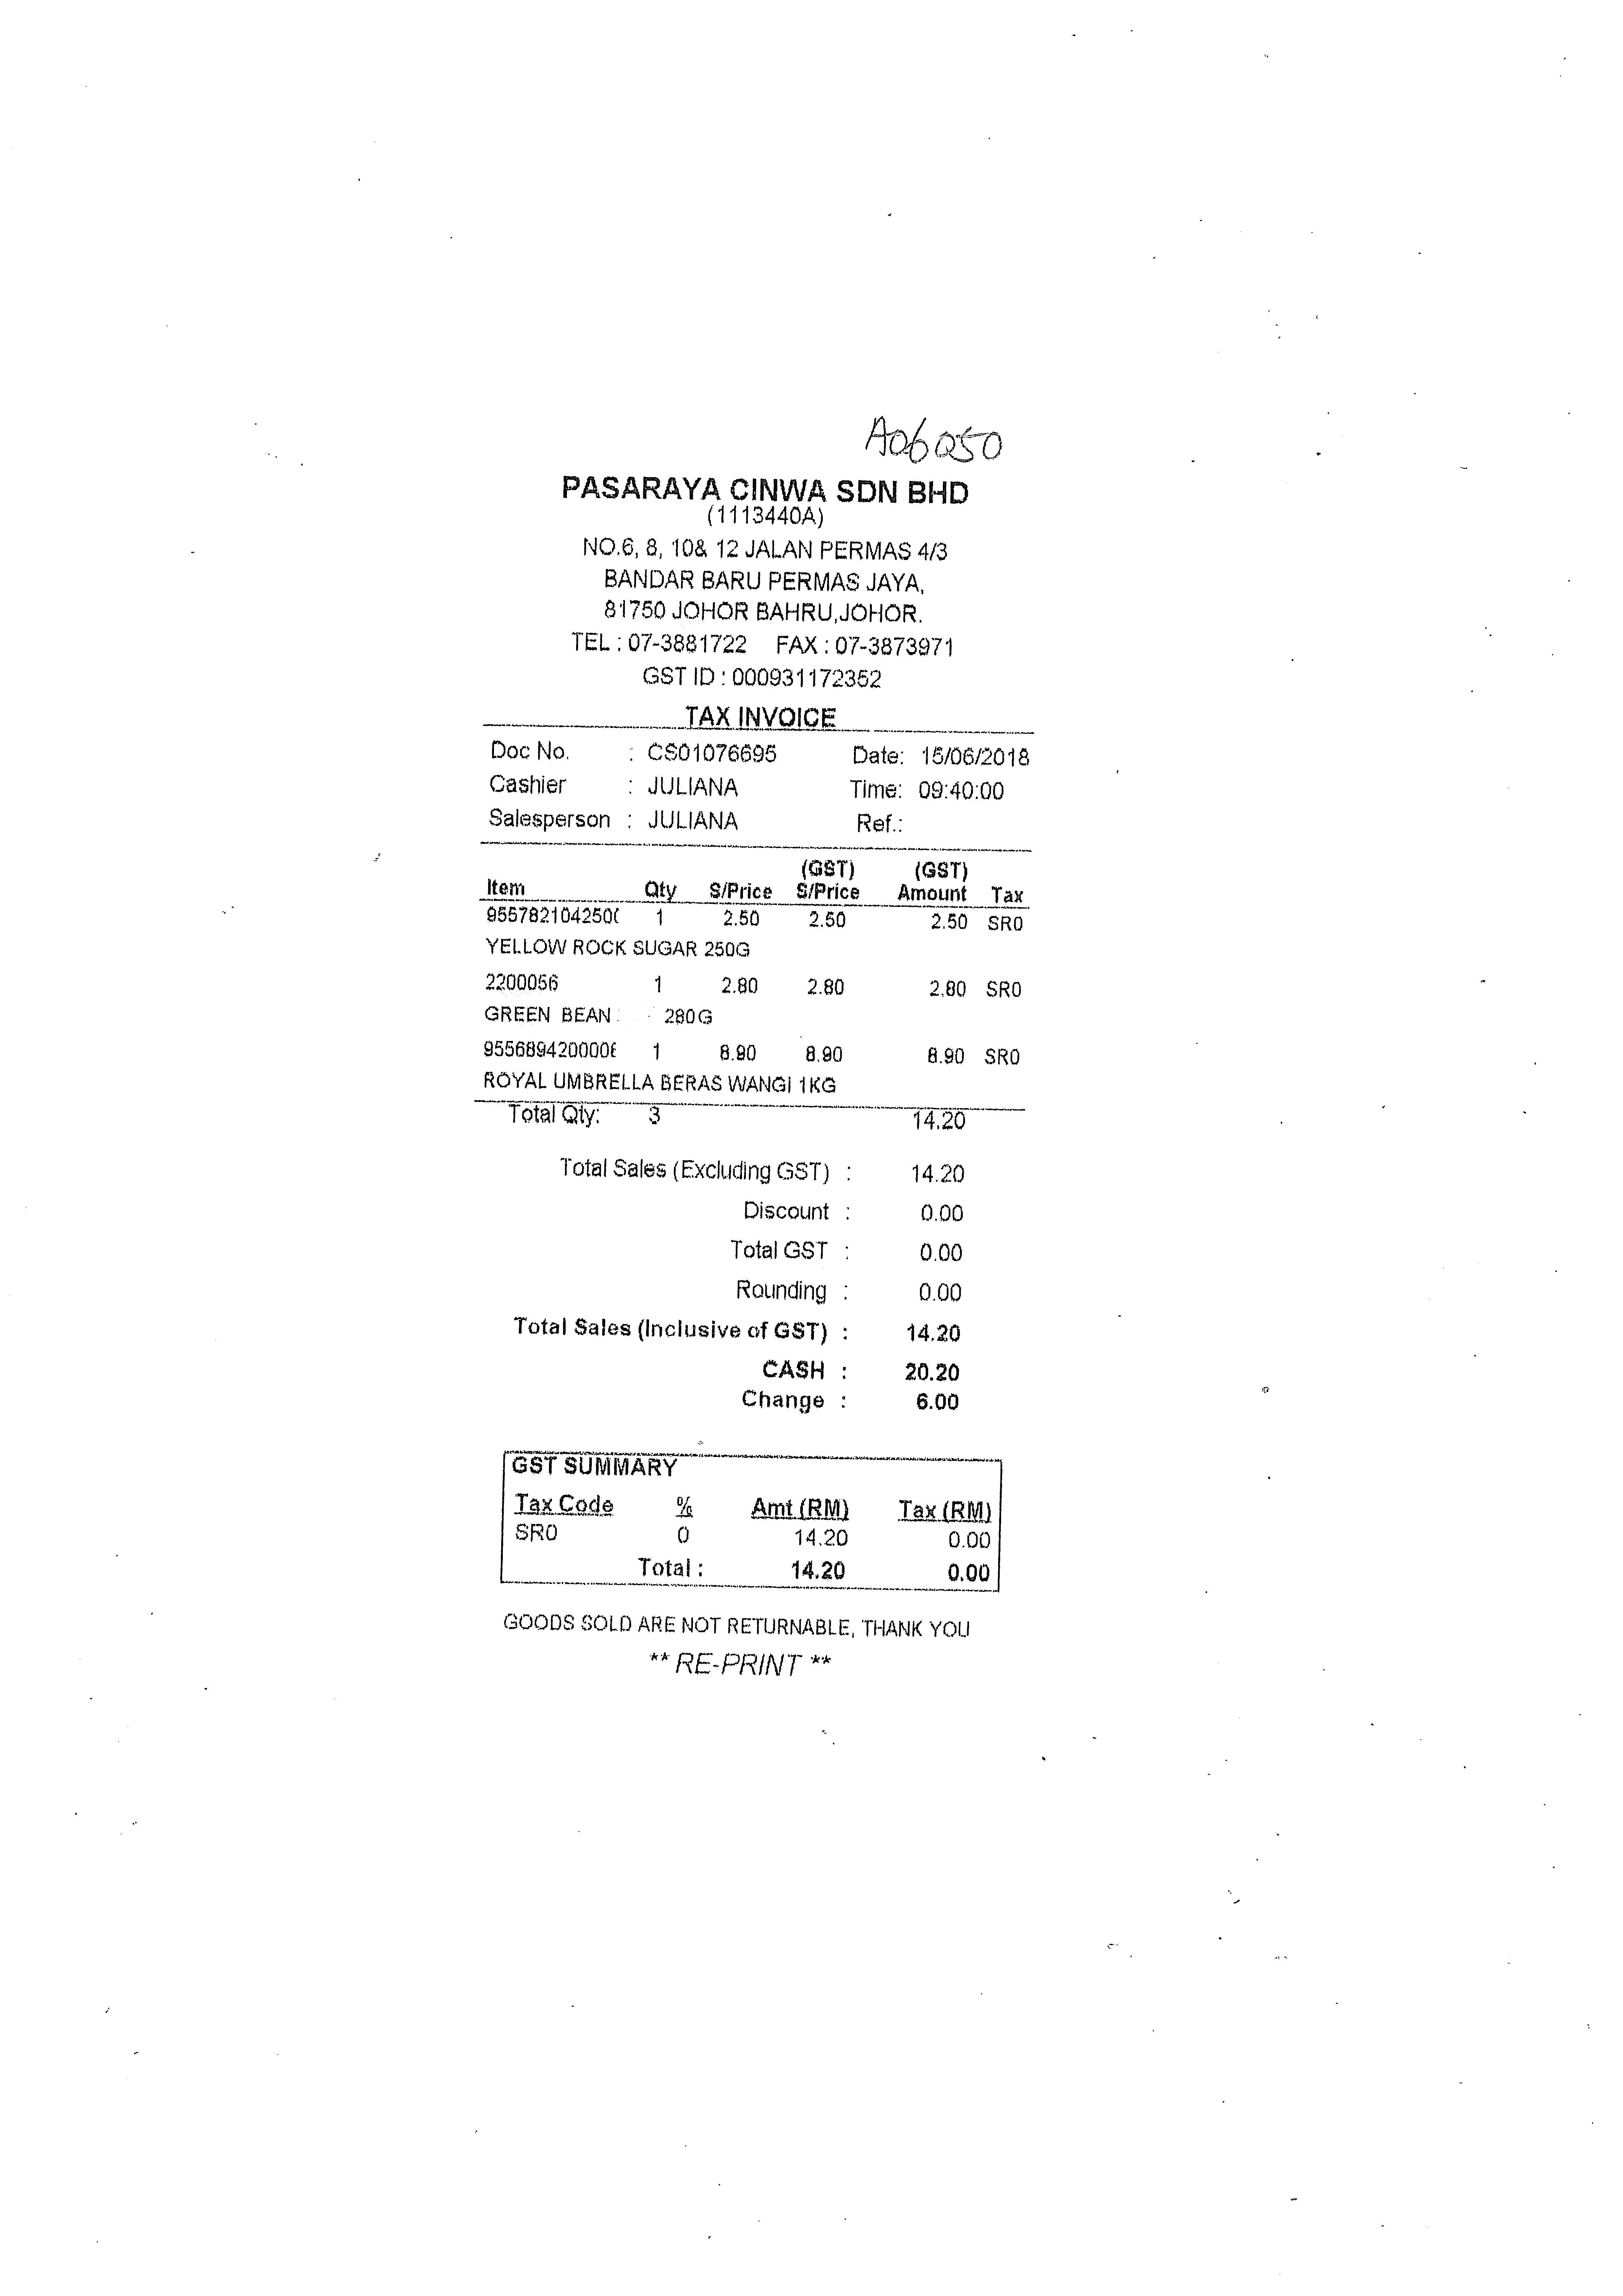
PASARAYA CINWA SDN BHD
(1113440A)
NO.6,8, 10& 12 JALAN PERMAS 4/3
BANDAR BARU PERMAS JAYA,
81750 JOHOR BAHRU,JOHOR.
TEL : 07-3881722
FAX : 07-3873971
GST ID : 000931172352
TAX INVOICE
DOC NO.
CASHIER
SALESPERSON
: CS01076695
: JULIANA
: JULIANA
DATE: 15/06/2018
TIME: 09:40:00
REF.:
ITEM
QTY
S/PRICE
(GST)
(GST)
S/PRICE
AMOUNT
TAX
9557821042500
YELLOW ROCK SUGAR 250G
2200056
GREEN BEAN
280G
9556894200008
ROYAL UMBRELLA BERAS WANGI 1KG
1
1
1
2.50
2.80
8.90
2.50
2.80
8.90
2.50
2.80
8.90
SR0
SR0
SR0
TOTAL QTY:
3
14.20
TOTAL SALES (EXCLUDING GST) :
14.20
DISCOUNT :
0.00
TOTAL GST :
0.00
ROUNDING :
0.00
TOTAL SALES (INCLUSIVE OF GST) :
14.20
CASH :
20.20
CHANGE :
6.00
GST SUMMARY
TAX CODE
SR0
%
0
AMT (RM)
14.20
TAX (RM)
0.00
TOTAL :
14.20
0.00
GOODS SOLD ARE NOT RETURNABLE, THANK YOU
** RE-PRINT **